Question: What do the imaging results show?
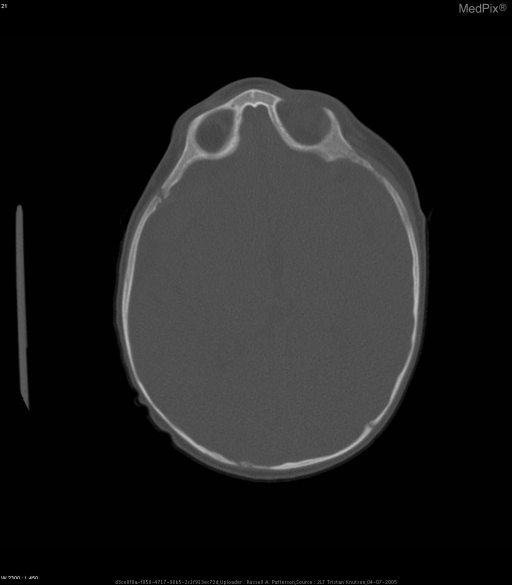
Answer: The imaging shows Trigonocephaly
Hypotelorism (eyes too close together)
Mild macrocephaly (by skull circumference)
Premature closure of the anterior and posterior fontanels Trigonocephaly secondary to craniosynostosis of the metopic suture and possible involvement of the sagittal suture.  Hypotelorism.  Mild macrocephaly.  Premature closure of the anterior and posterior fontanels.
Brain development appears normal.